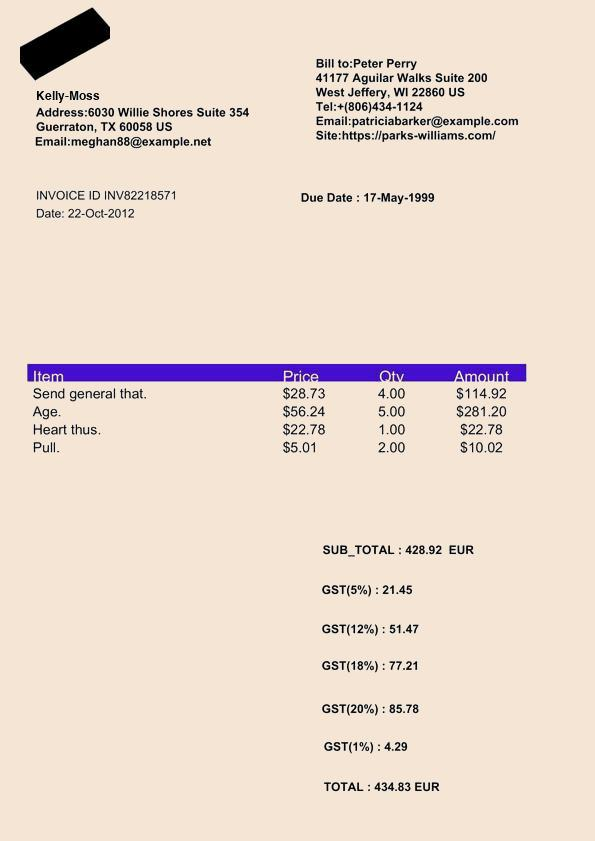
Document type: Invoice